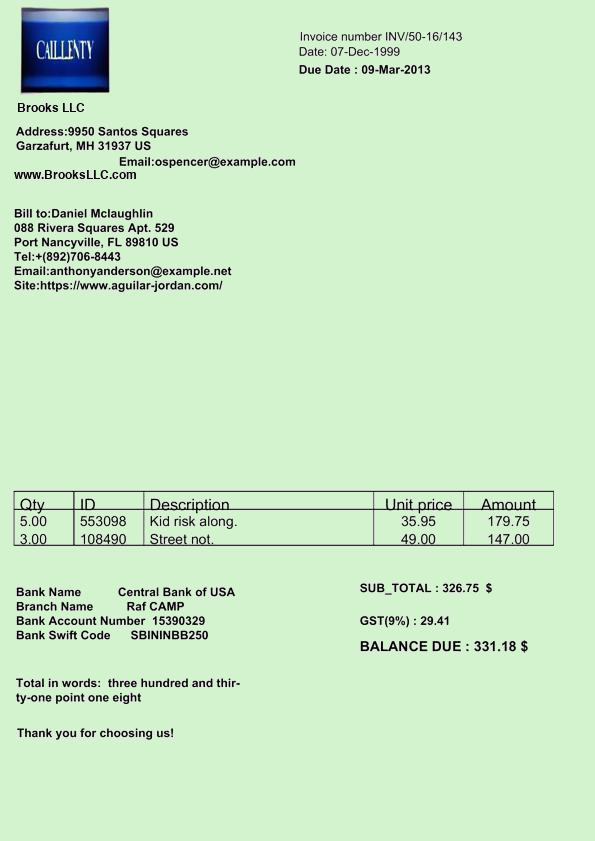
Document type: Invoice